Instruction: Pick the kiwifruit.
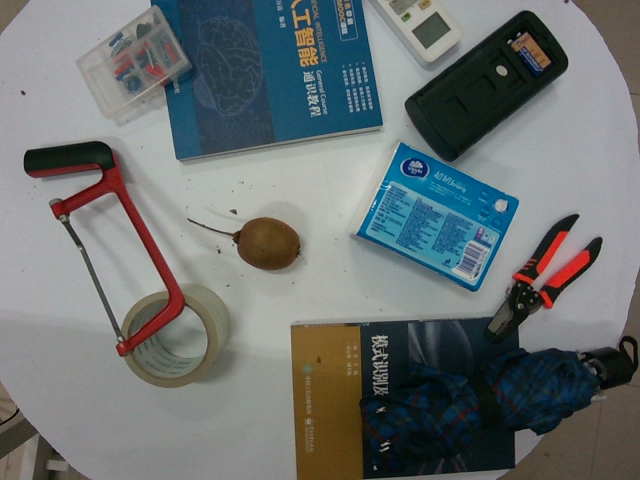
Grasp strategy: vertical